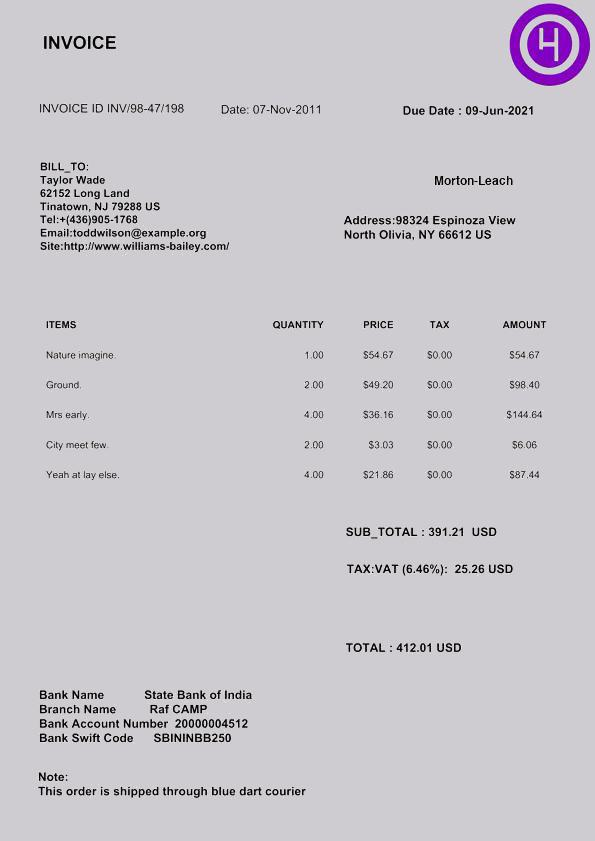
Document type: Invoice